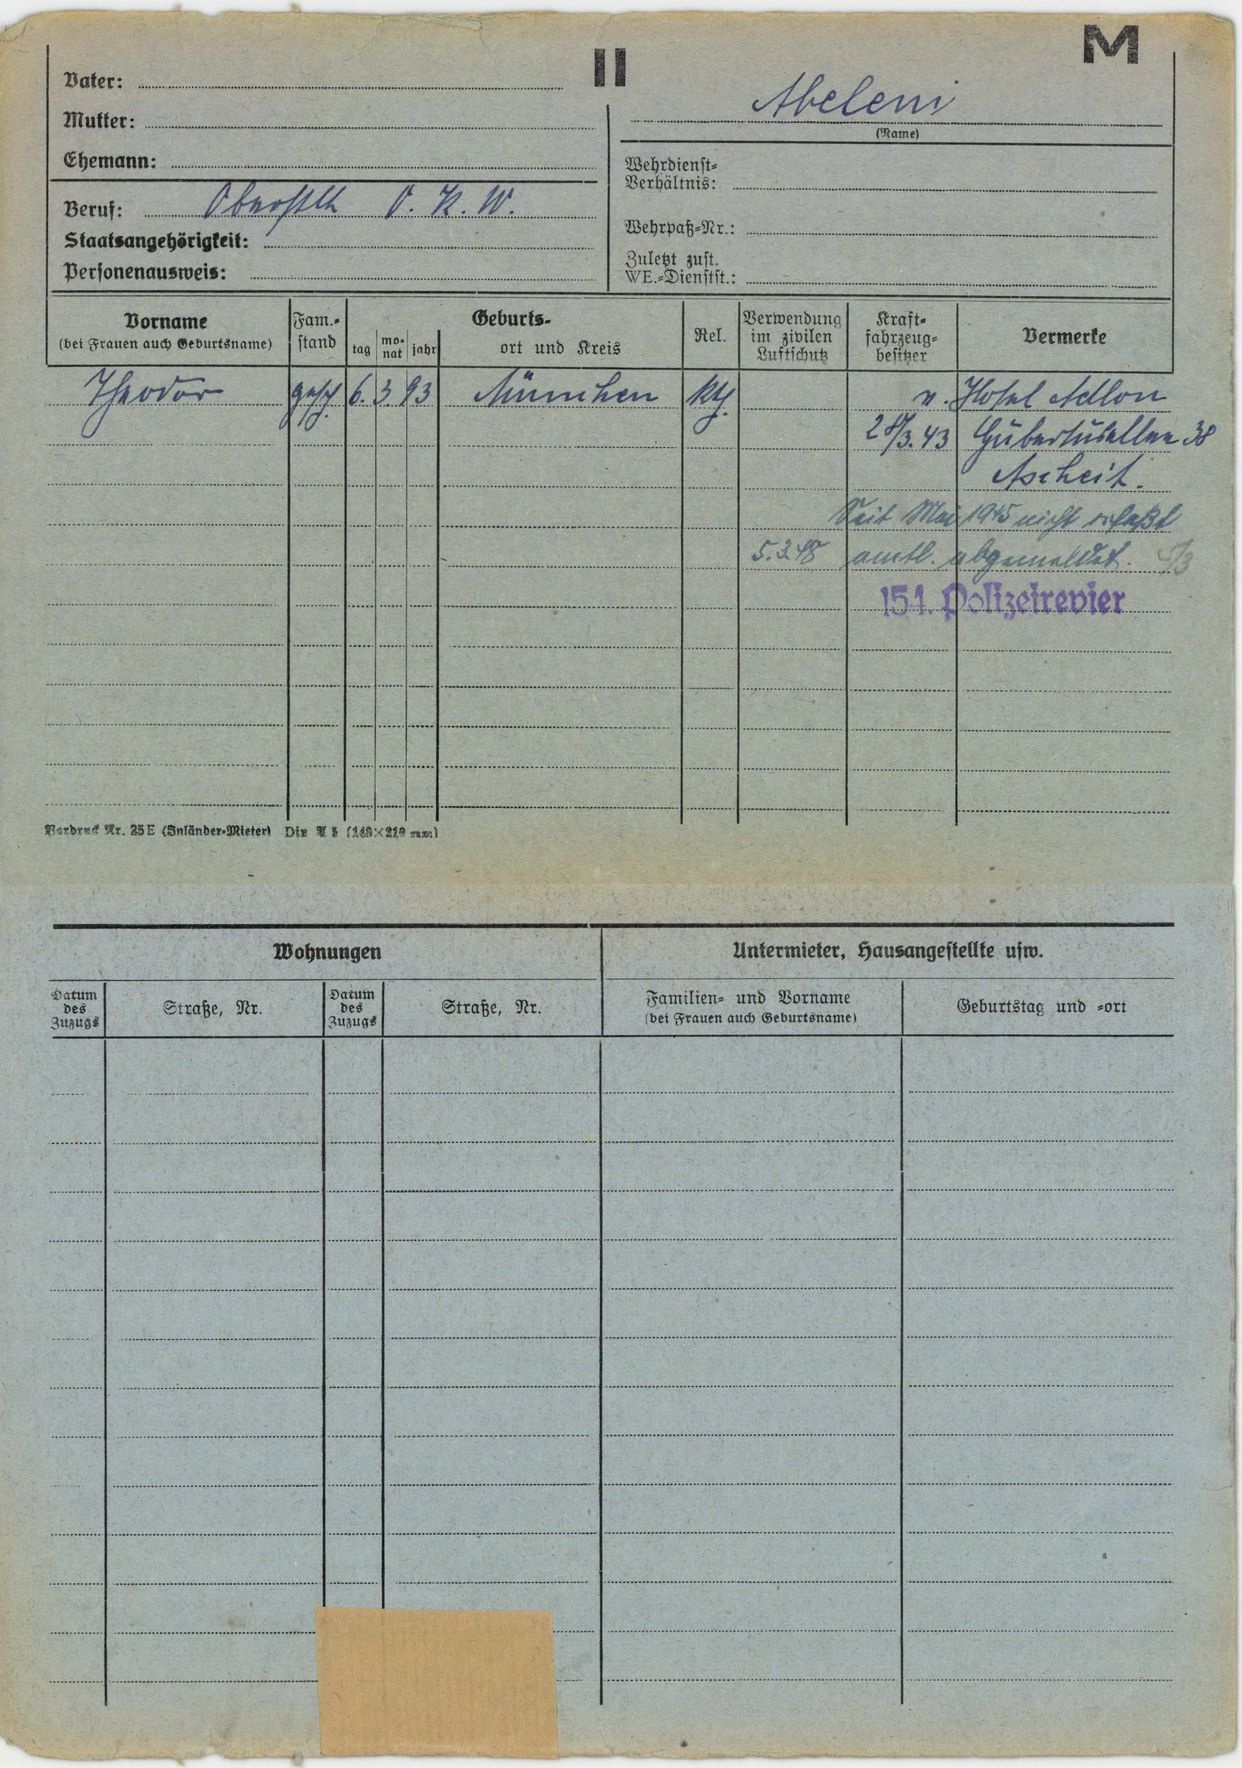
Abeleni